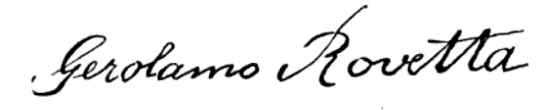
Signature of: gerolamo rovetta